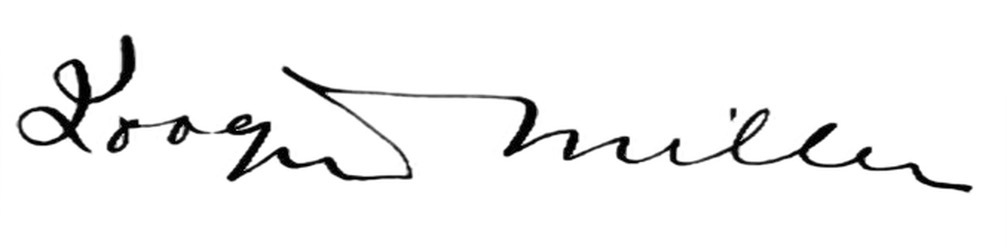
Signature of: joaquin miller